Question: What type of tax is indicated in the document, personal property or real estate?
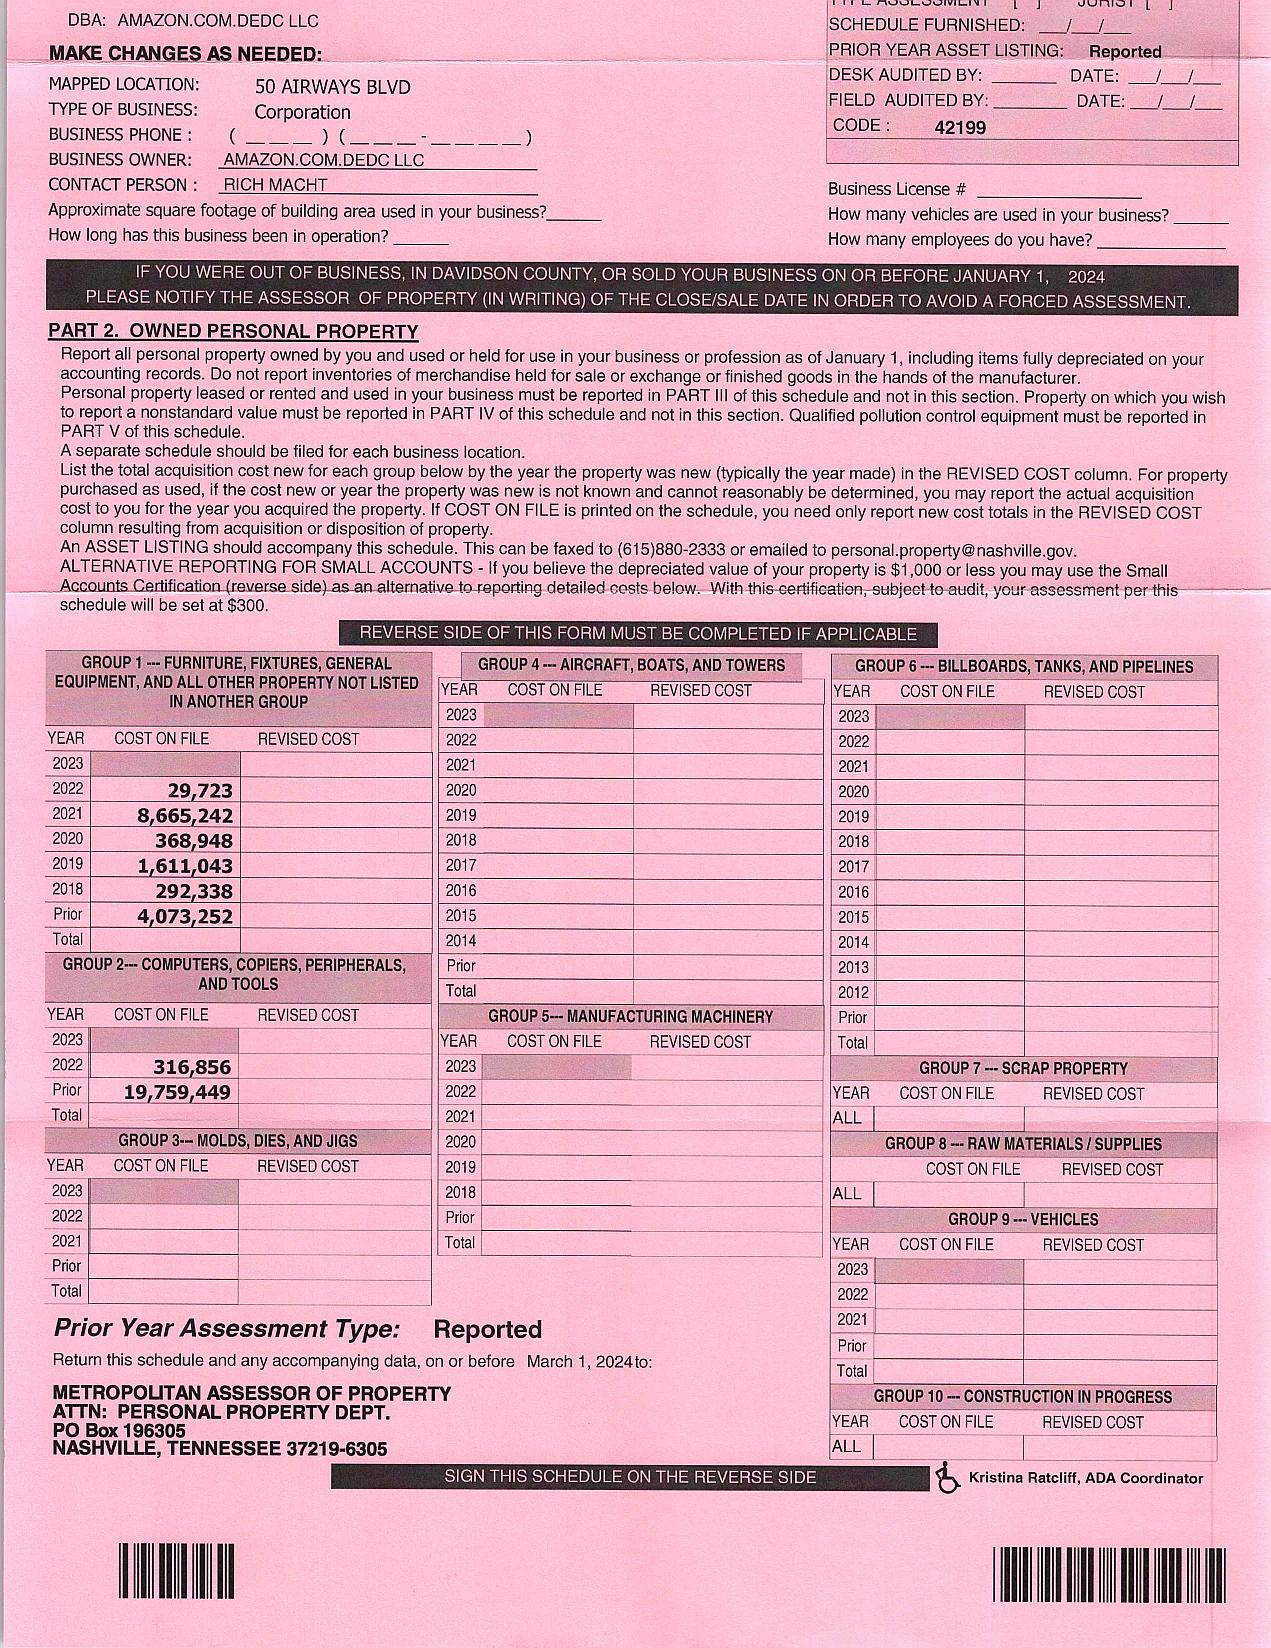
Answer: "Personal Property Tax"